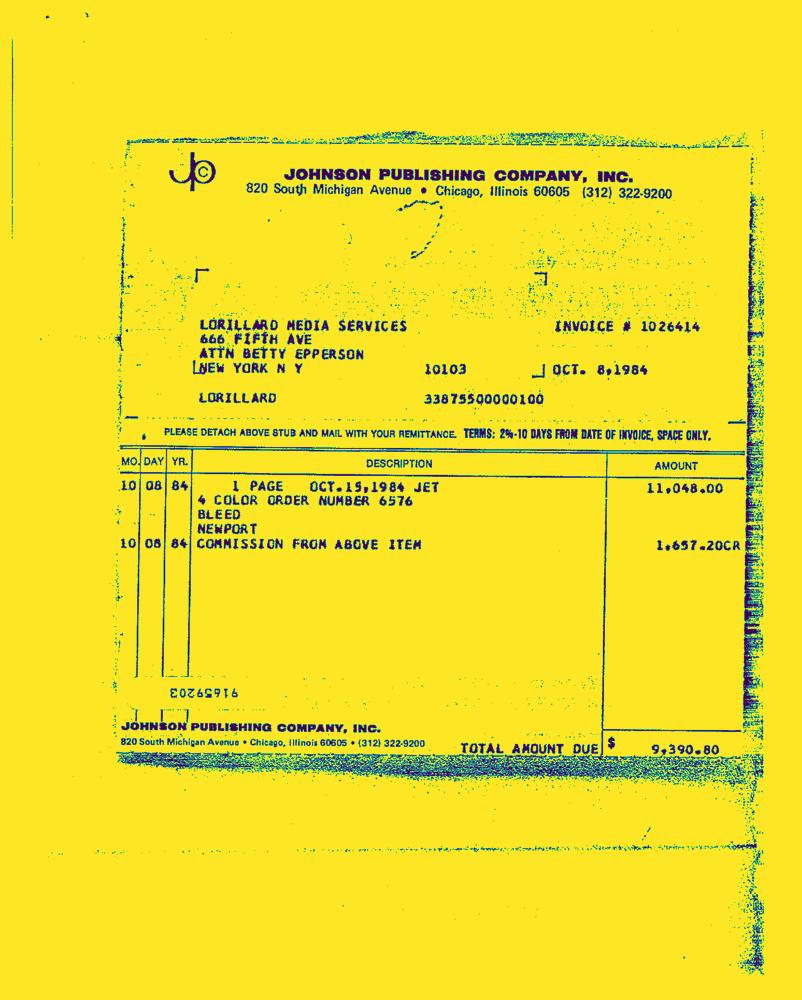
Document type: Invoice-Doc